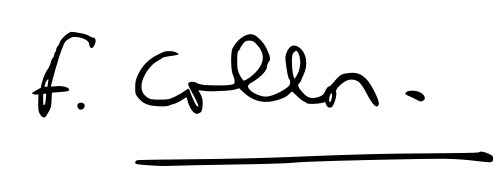
Signature of: fernando collor de mello